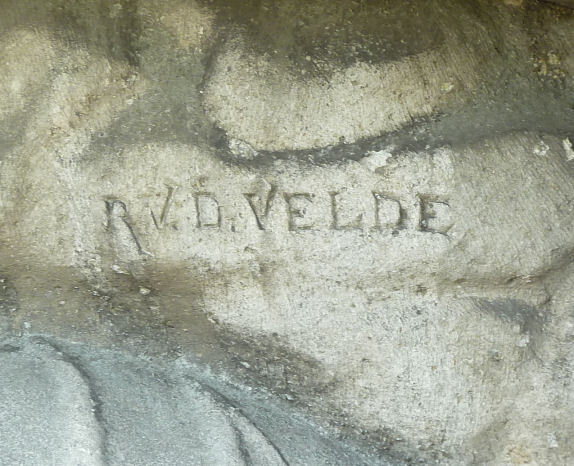
Signature of: robert van de velde delvaux